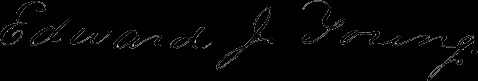
Signature of: edward james young